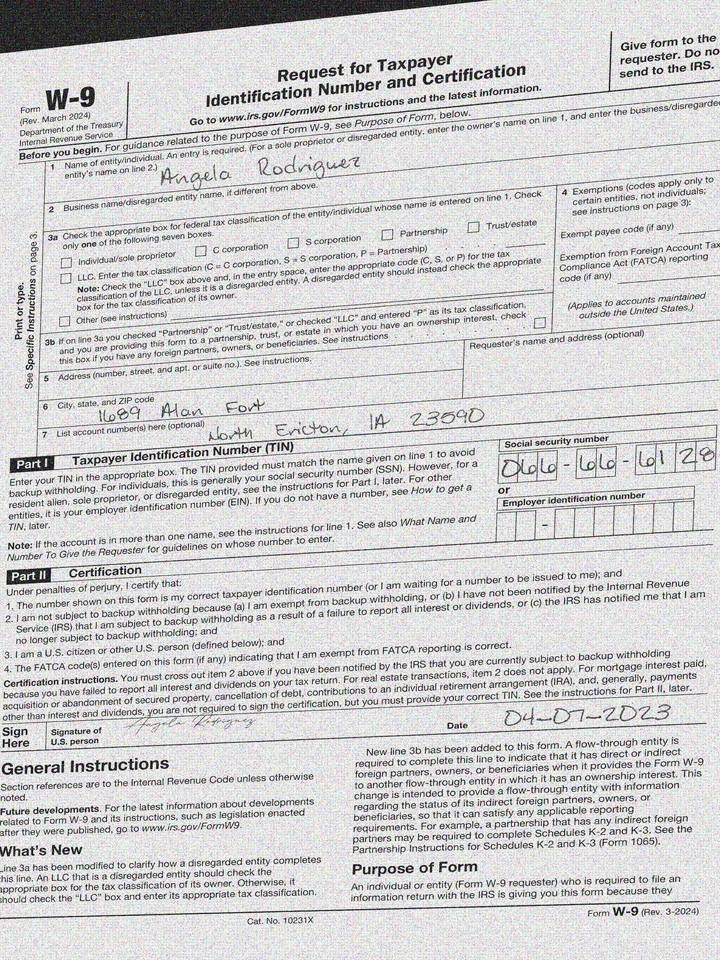
adr1: 1689 Alan Fort
adr2: North Ericton, IA 23590
cbx: no
ssn: 066666128
enm: Angela Rodriguez
sdt: 04-07-2023